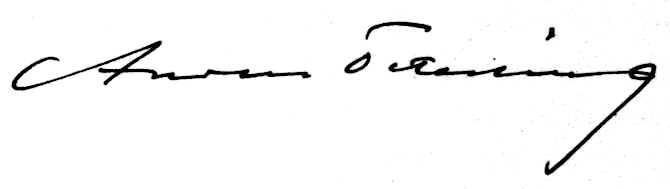
Signature of: anders österling